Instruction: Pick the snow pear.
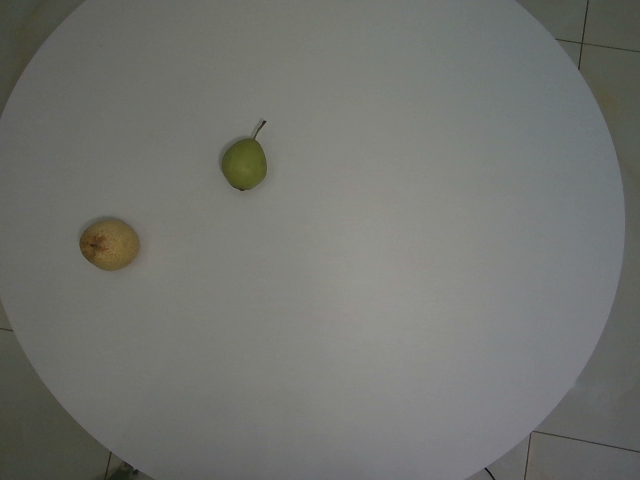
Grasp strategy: vertical